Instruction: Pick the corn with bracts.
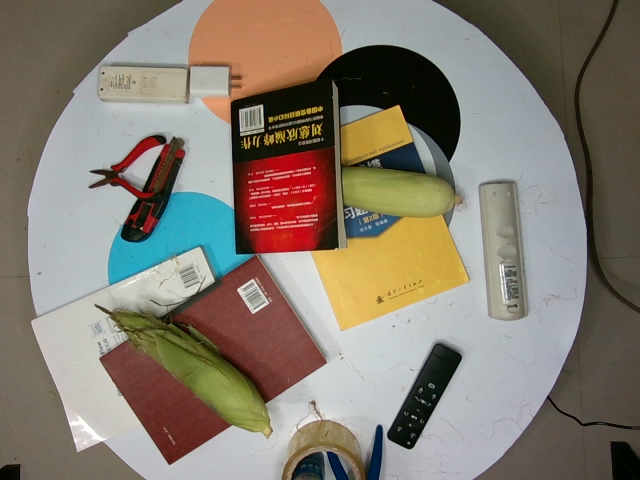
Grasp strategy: vertical